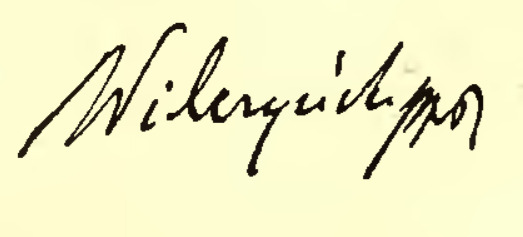
Signature of: edward wilczyński